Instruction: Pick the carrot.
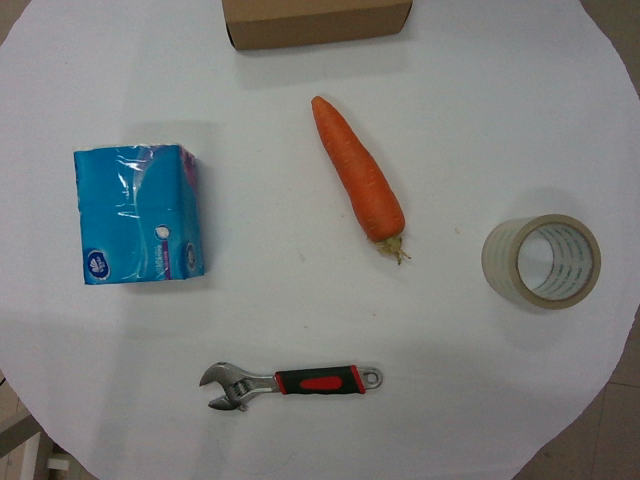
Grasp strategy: vertical